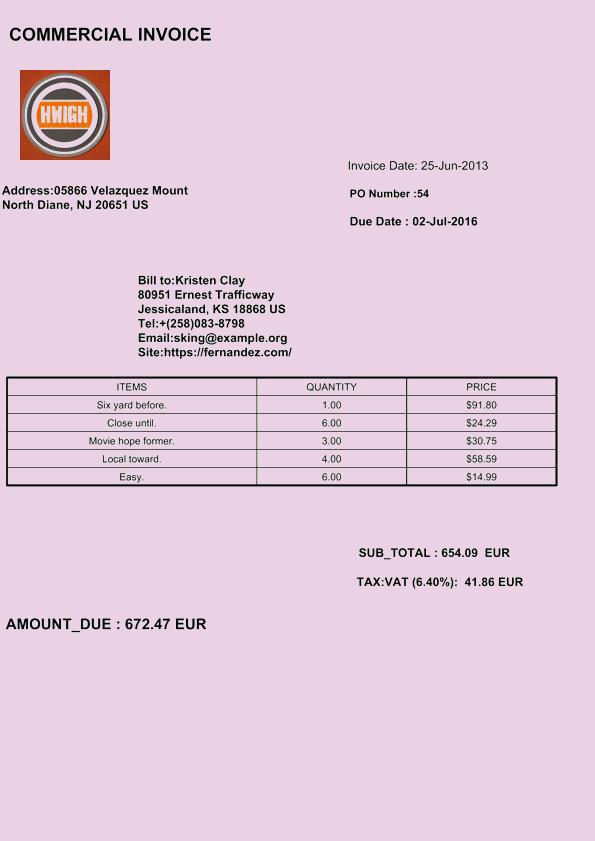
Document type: Invoice